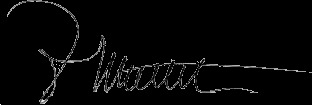
Signature of: louis mallet